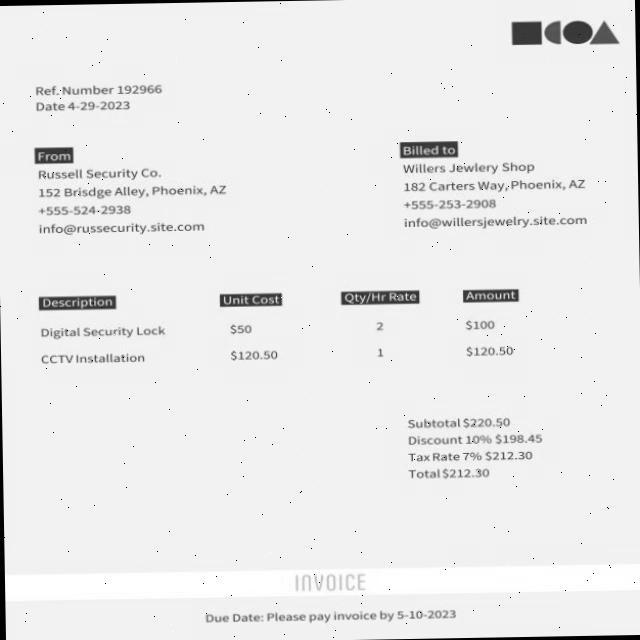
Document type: Invoice